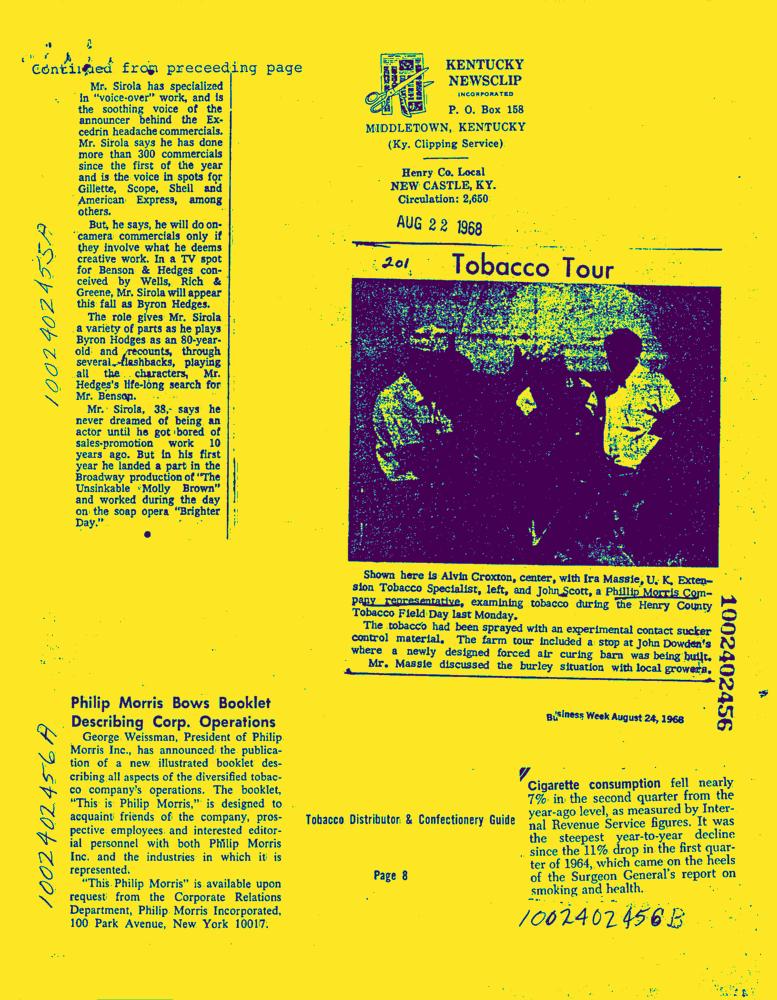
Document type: News-Article